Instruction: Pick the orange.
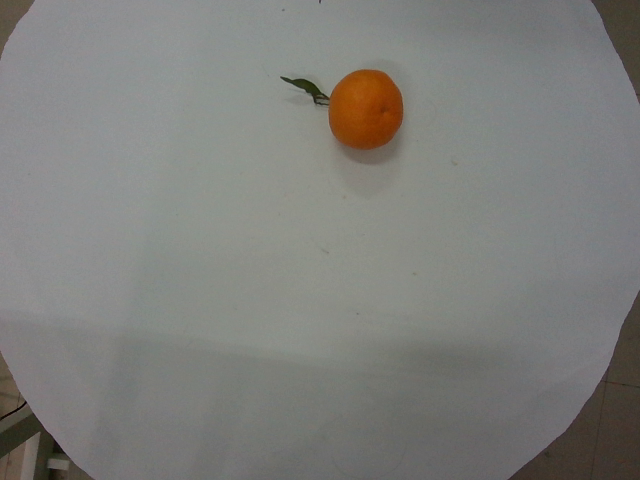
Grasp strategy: vertical